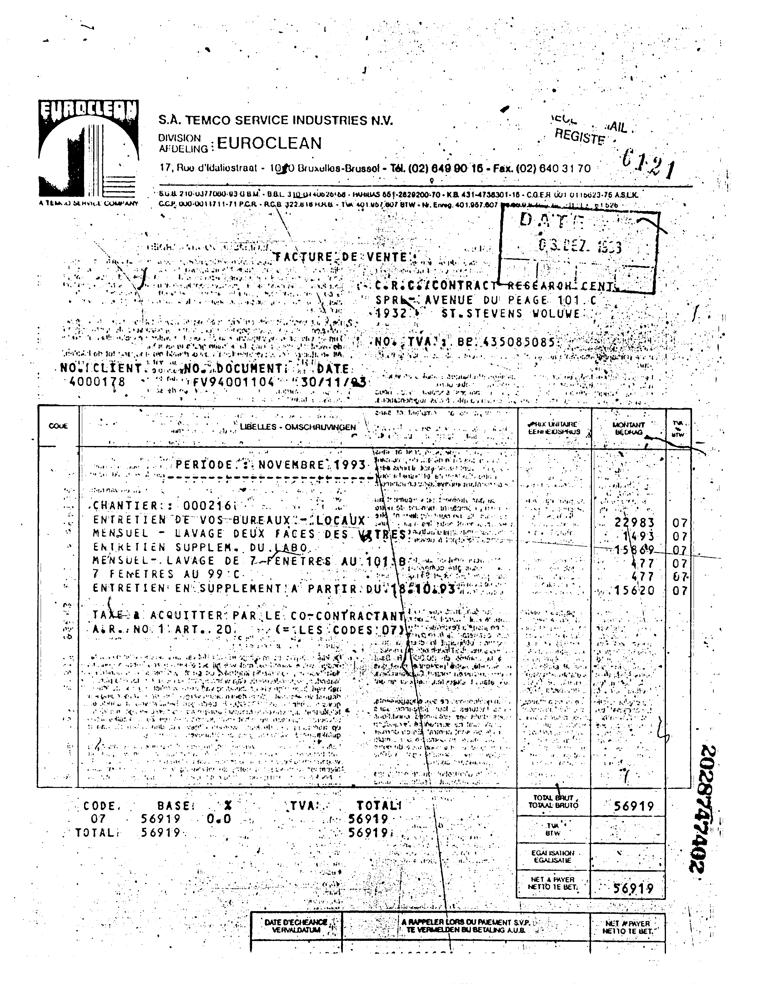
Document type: Invoice